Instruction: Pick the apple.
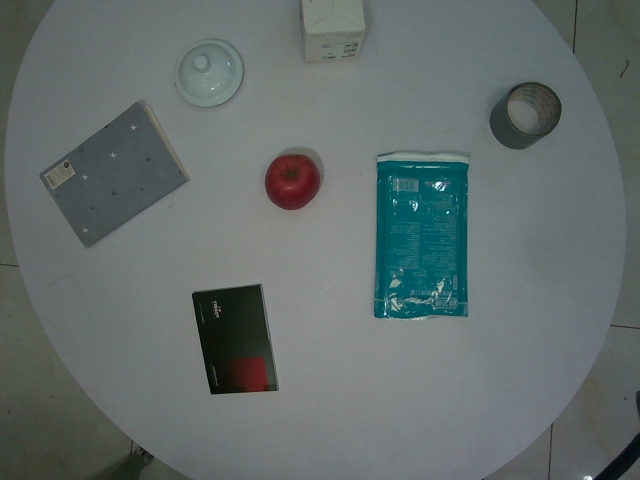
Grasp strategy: vertical